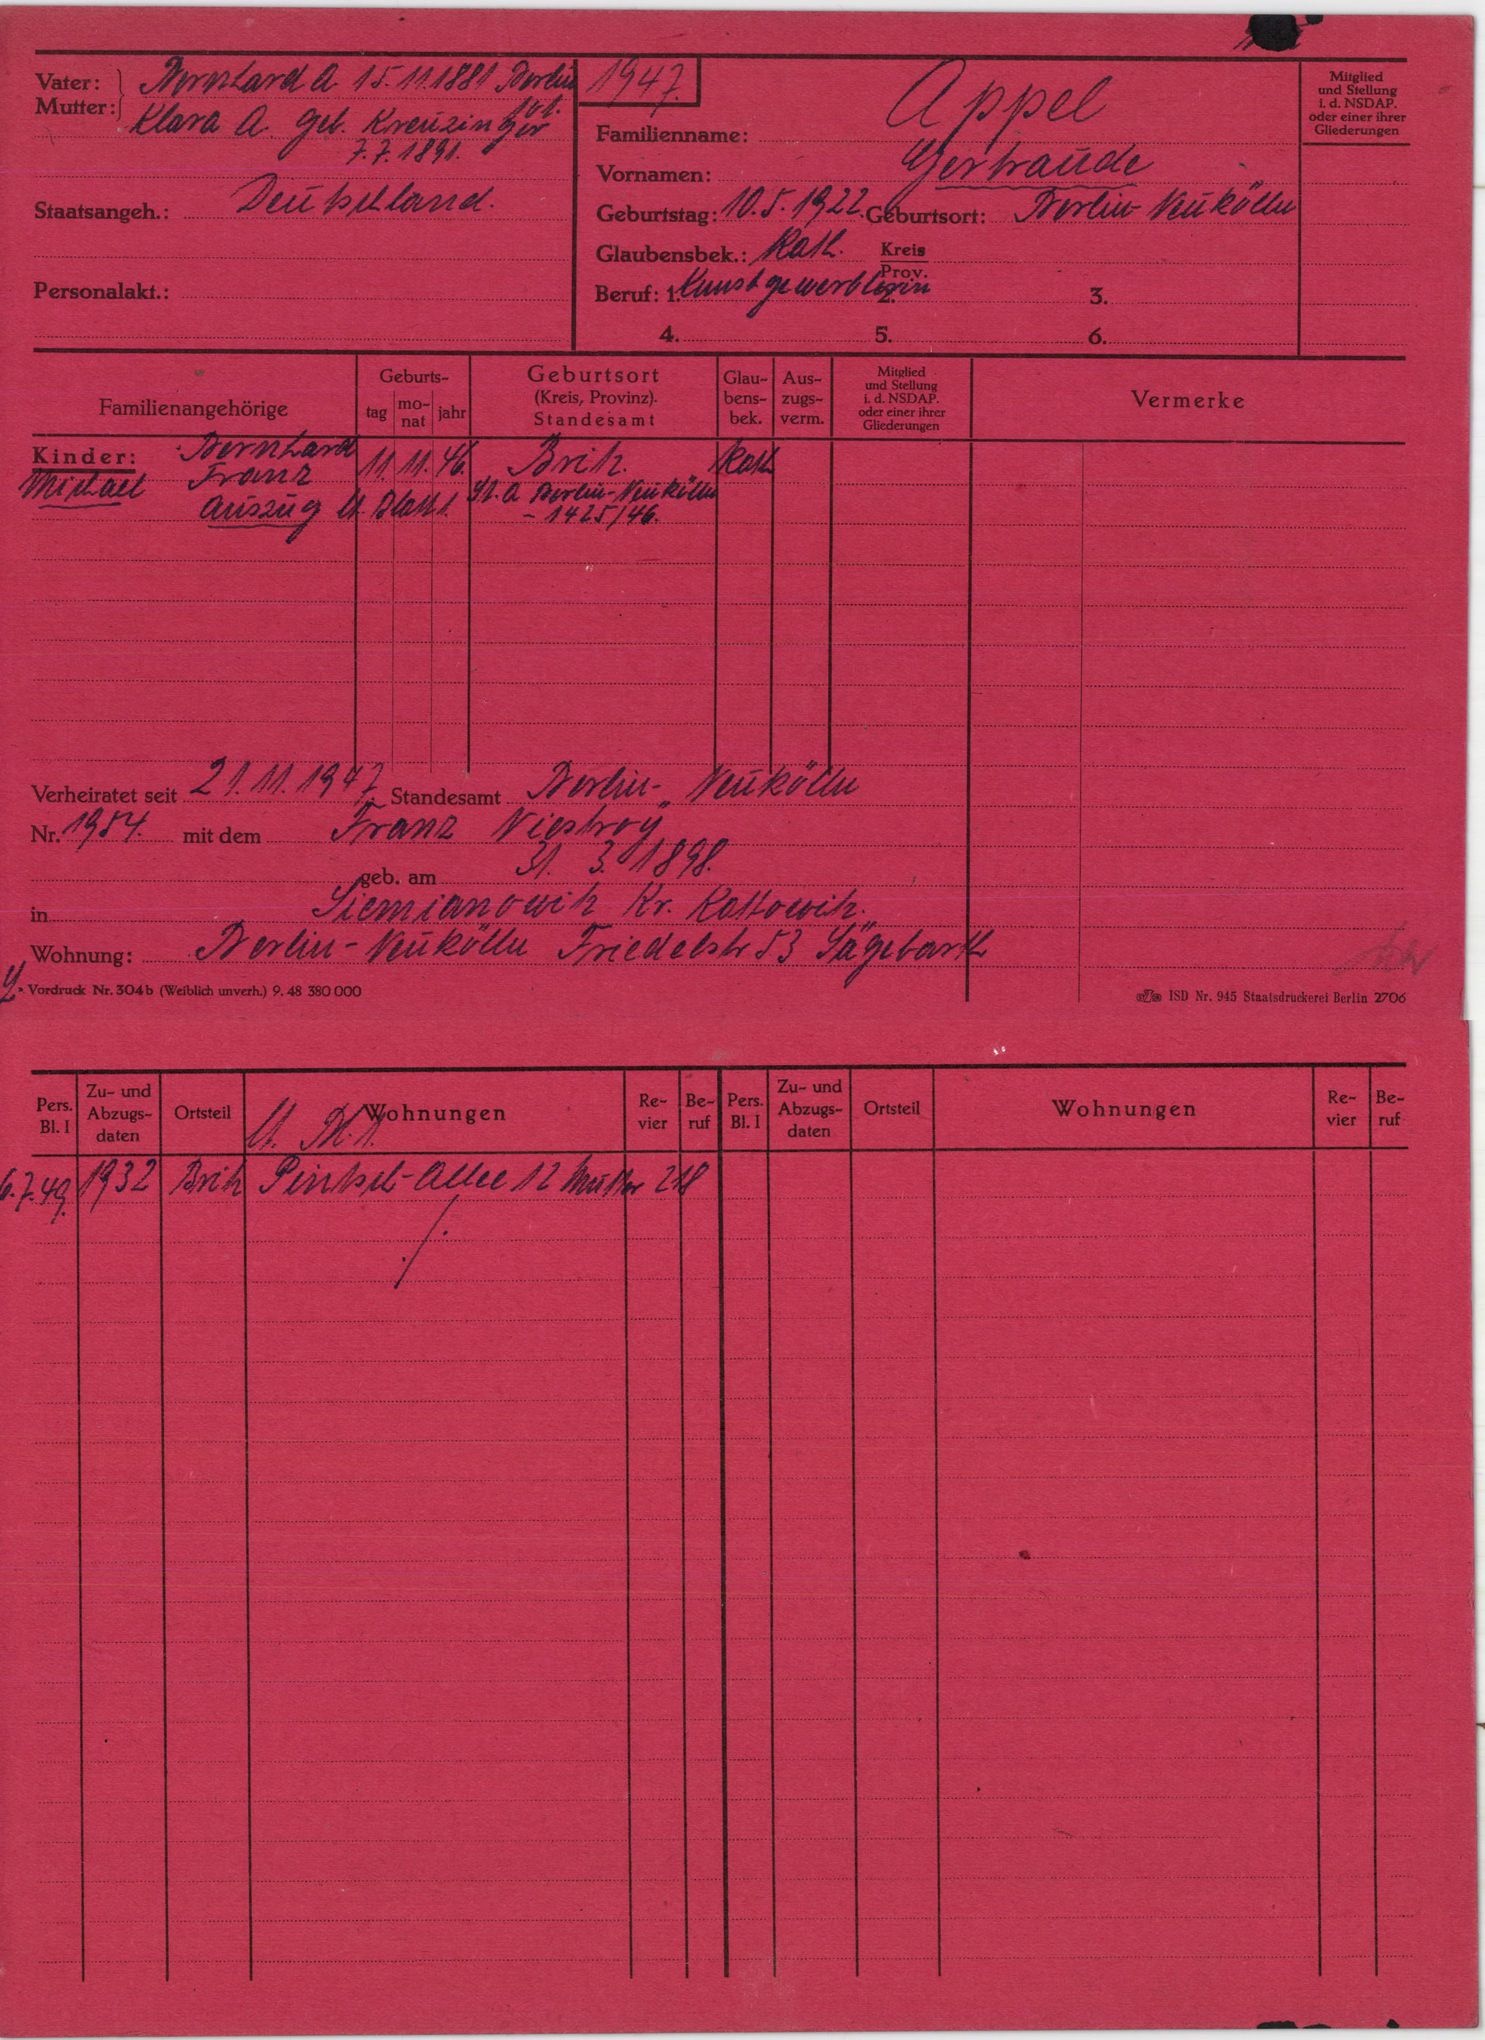
Appel